Question: What might the diagnosis be?
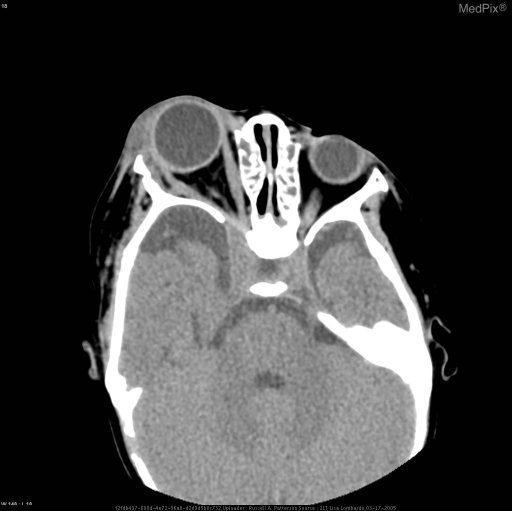
Answer: The possible diagnosis includes Soft tissue mass
• 	Plexiform neurofibroma of the orbit
• 	Dermoid cyst
• 	Infectious (lacrimal gland, orbital cellulitis)
• 	Other sarcoma (i.e. rhabdomyosarcoma, lipoma)
• 	Lymphoma

Right Middle Fossa Fluid
• 	Epidermoid cyst
• 	Arachnoid cyst

Sphenoid wing hypoplasia
• 	Bone dysplasia secondary to plexiform neurofibroma
• 	Congenital bony malformation
• 	Trauma

Right optic nerve globular appearance
• 	Optic nerve glioma
• 	Suprasellar germinoma
• 	Craniopharyngioma
• 	Infiltrative disorders such as sarcoidosis, lymphoma, and Langerhans histiocytosis..